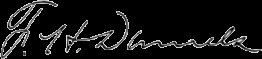
Signature of: frederick h daniels